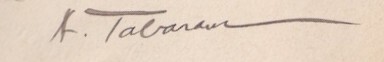
Signature of: adolphe tabarant